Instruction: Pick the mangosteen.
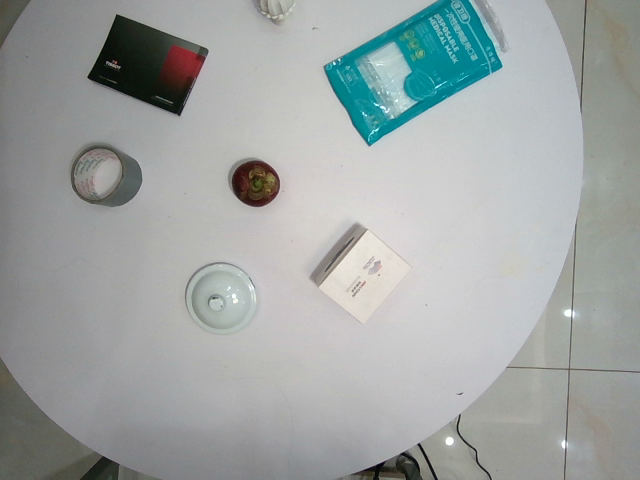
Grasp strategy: vertical